Question: What is the potential diagnosis?
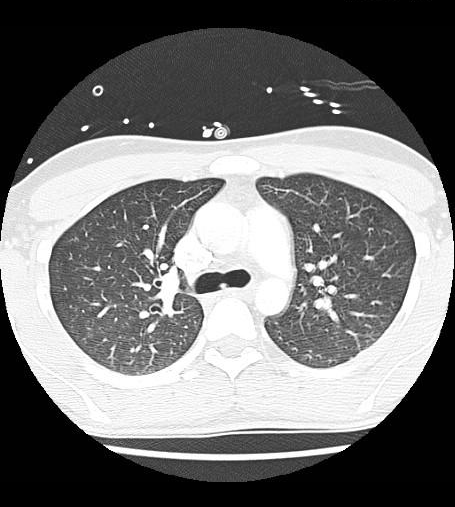
Answer: The possible diagnosis includes mucus plug.